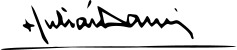
Signature of: julián barrio barrio